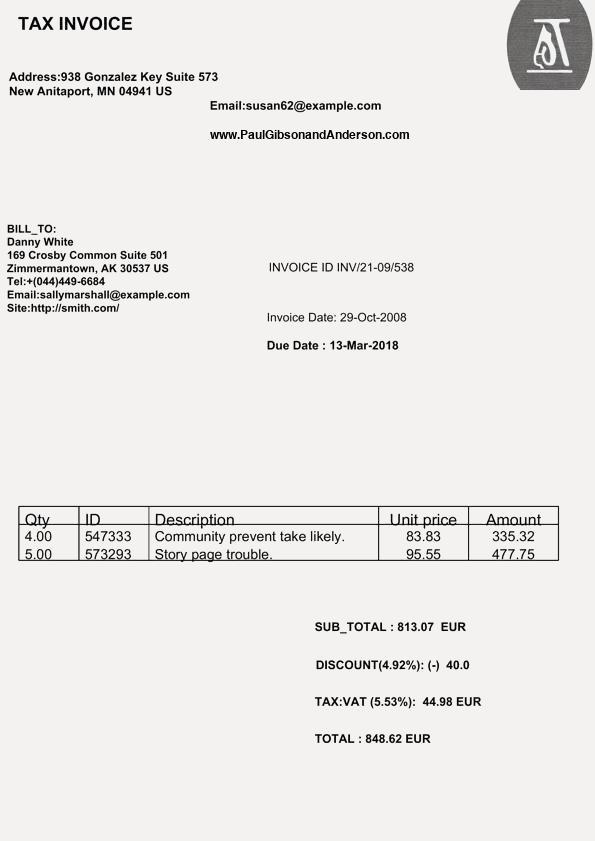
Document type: Invoice